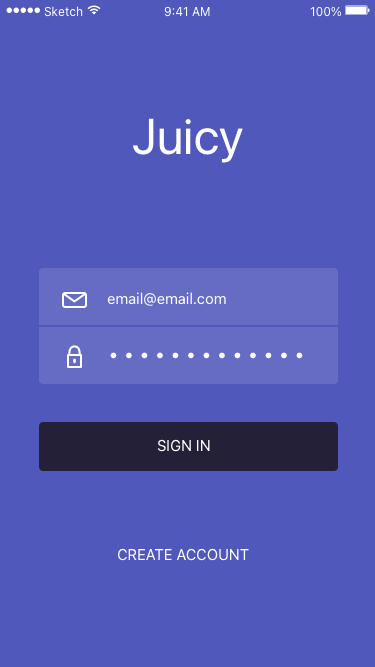
Text in this UI design:
CREATE ACCOUNT
SIGN IN
email@email.com
•••••••••••••
Juicy